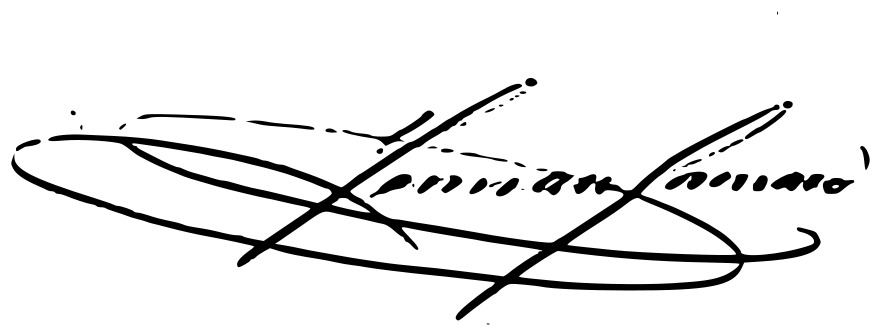
Signature of: germán gamazo y calvo